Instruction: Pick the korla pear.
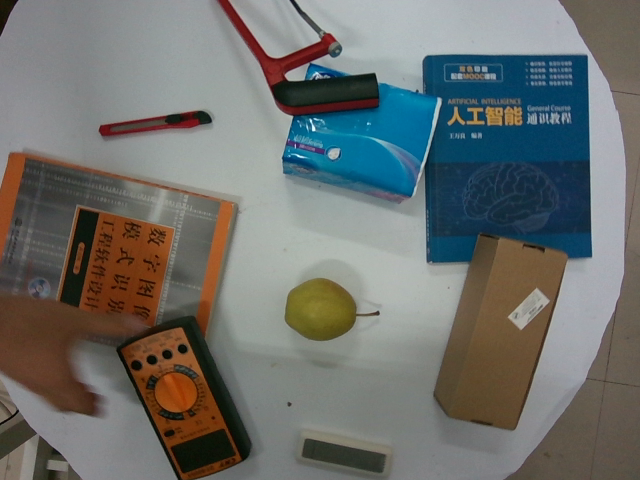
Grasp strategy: vertical